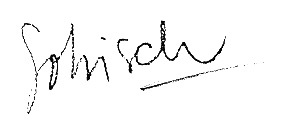
Signature of: enrique sobisch